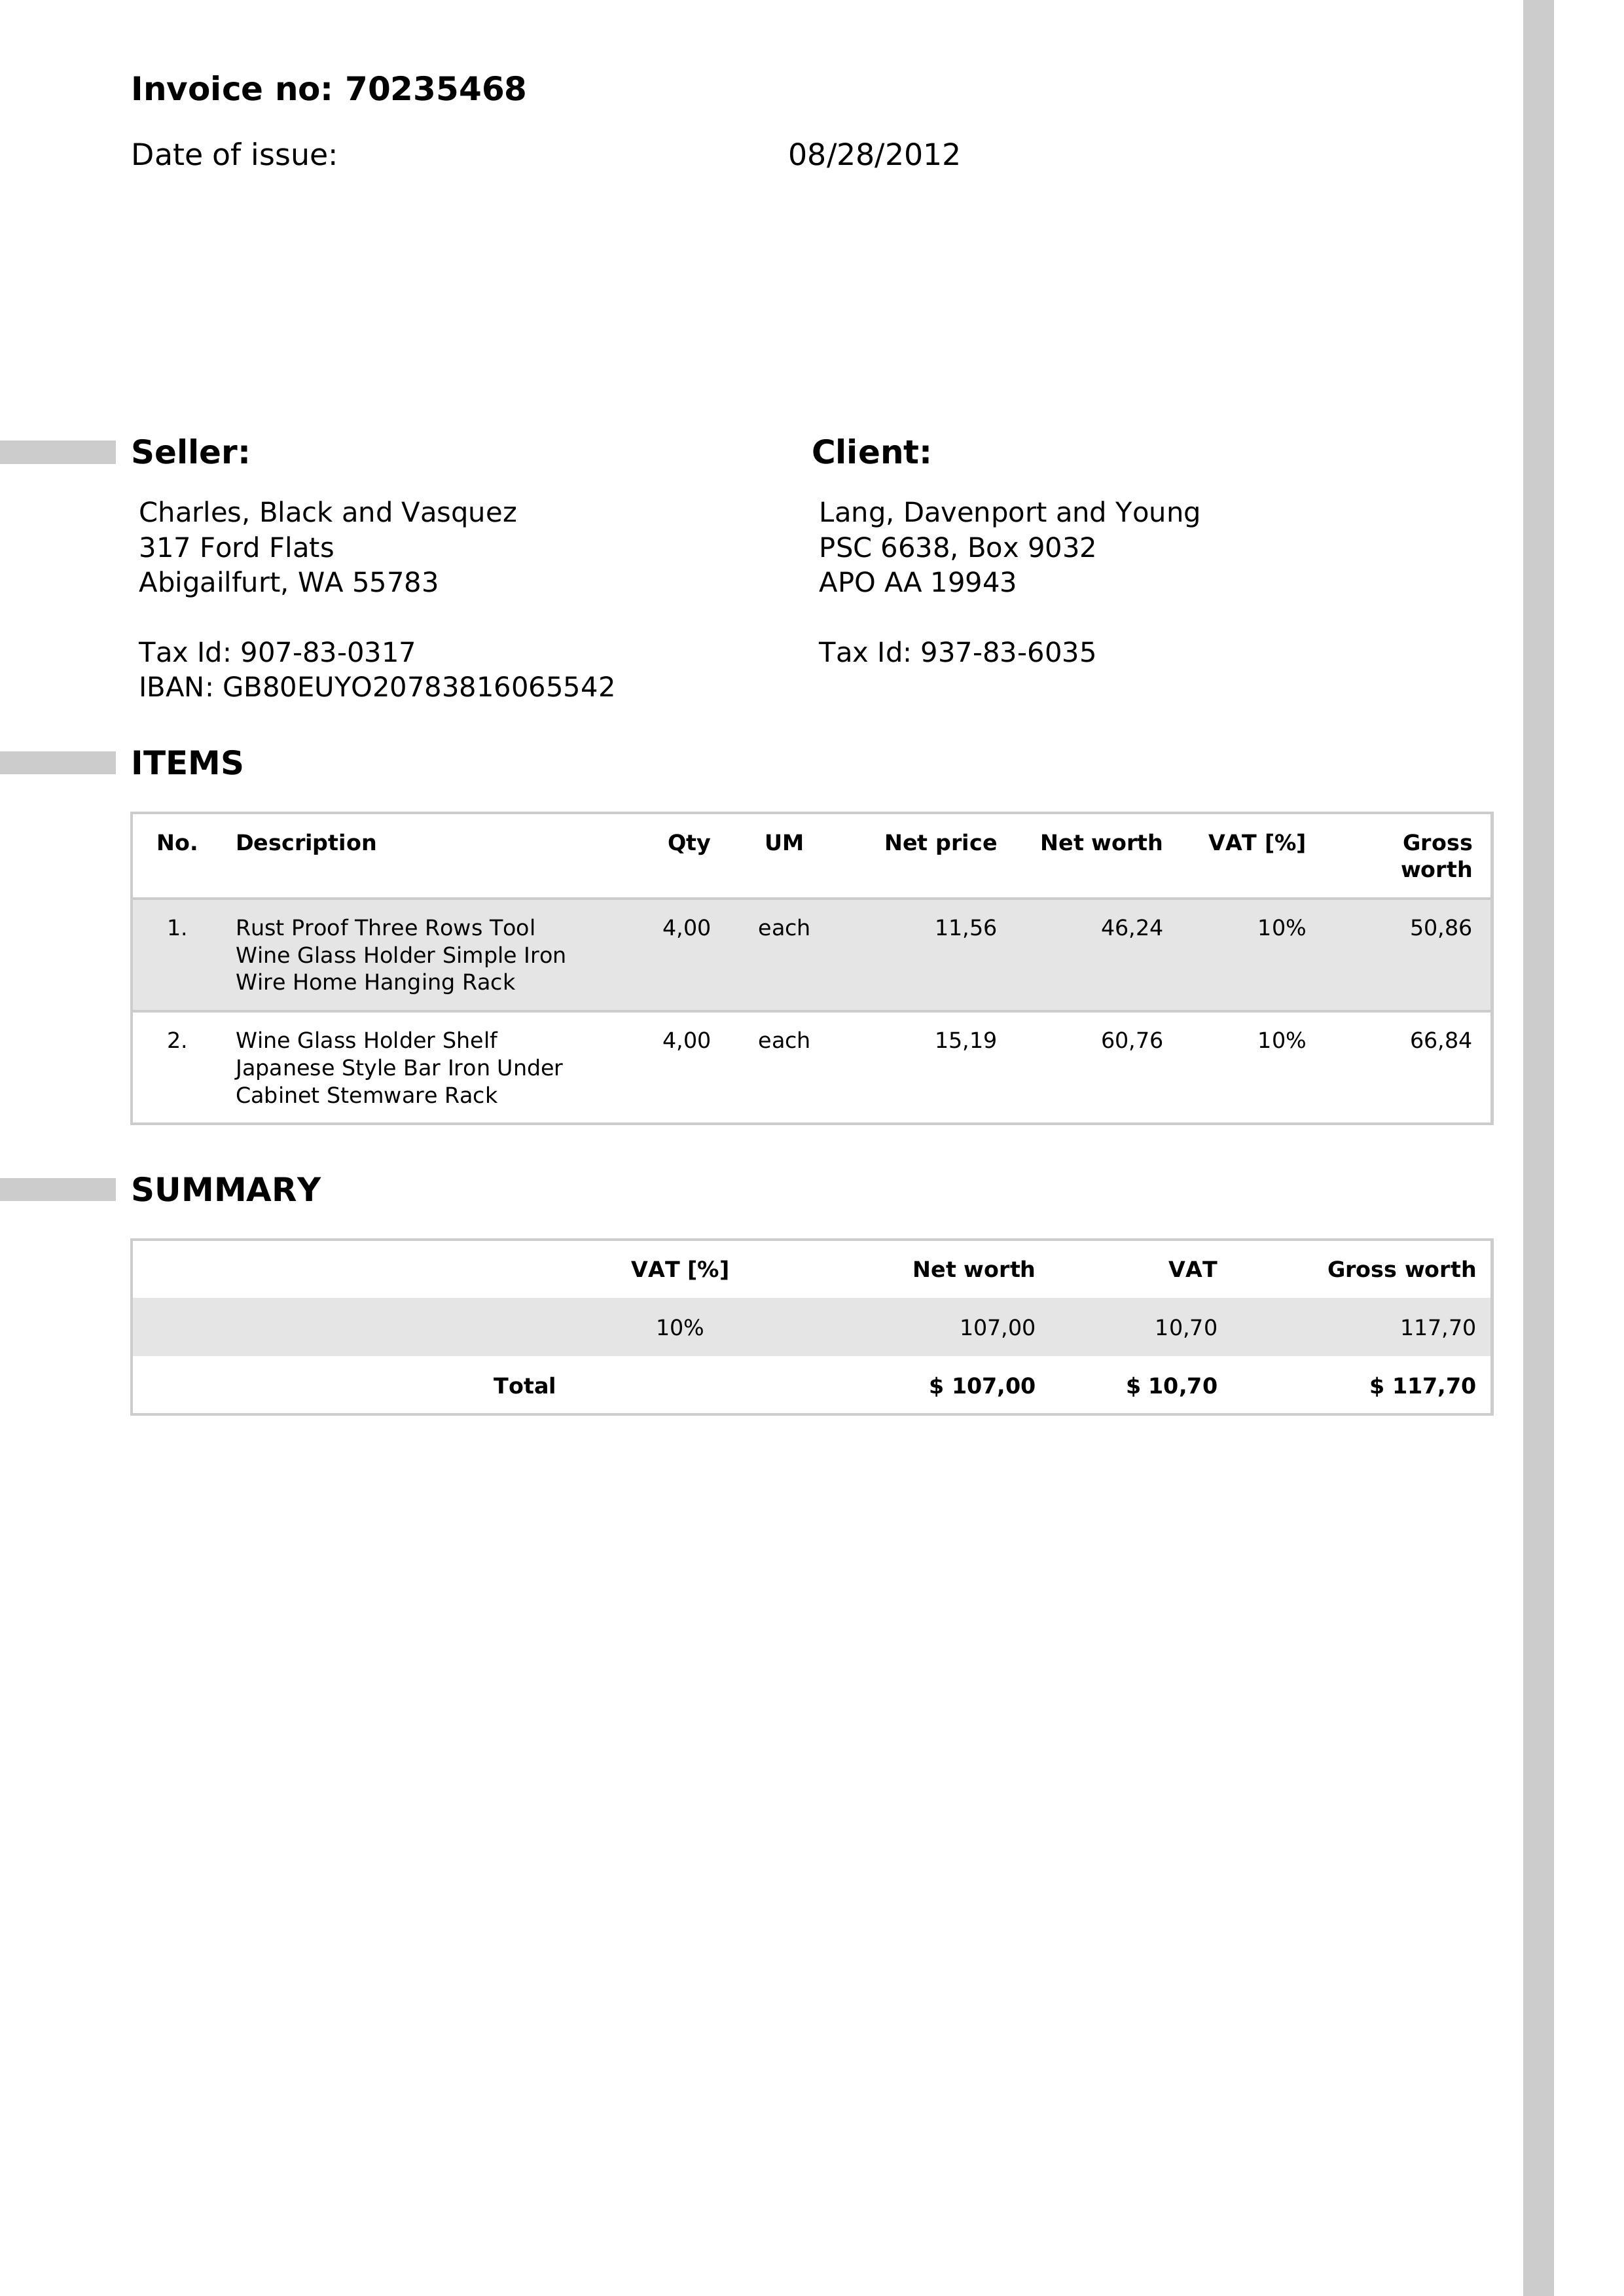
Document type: Invoice